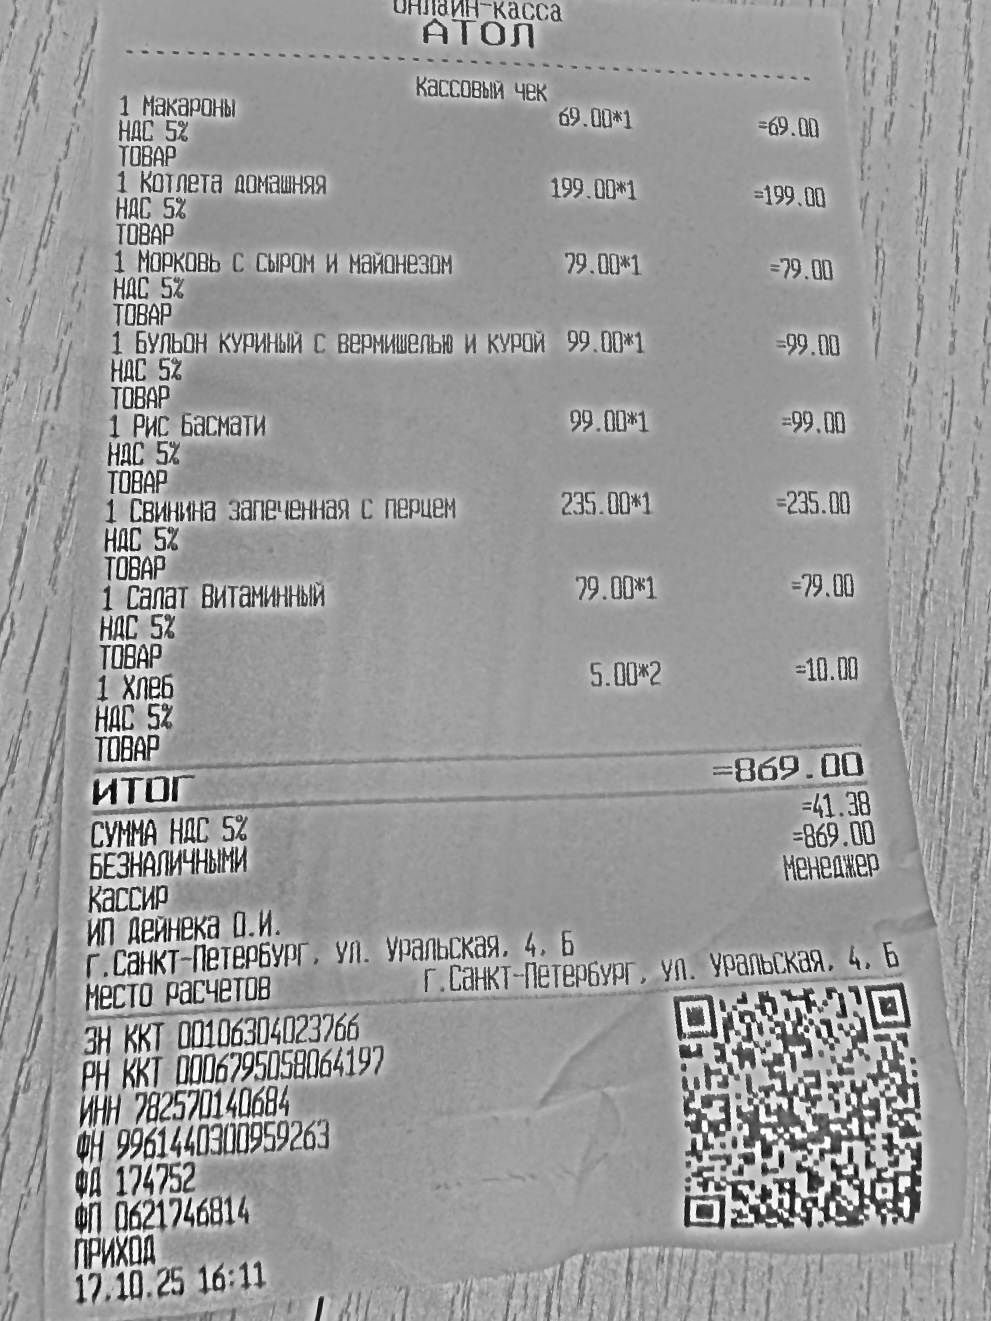
Продавец: ИП Дейнека О.И.
ИНН: 782570140684
Дата: 17.10.25
Товары: 1 Макароны; 1 Котлета домашняя; 1 Морковь с сыром и майонезом; 1 Бульон куриный с вермишелью и курой; 1 Рис Басмати; 1 Свинина запеченная с перцем; 1 Салат Витаминный; 1 Хлеб
Количество: 1; 1; 1; 1; 1; 1; 1; 2
Цена: 69.00; 199.00; 79.00; 99.00; 99.00; 235.00; 79.00; 5.00
Сумма: 69.00; 199.00; 79.00; 99.00; 99.00; 235.00; 79.00; 10.00
Итого: 869.00